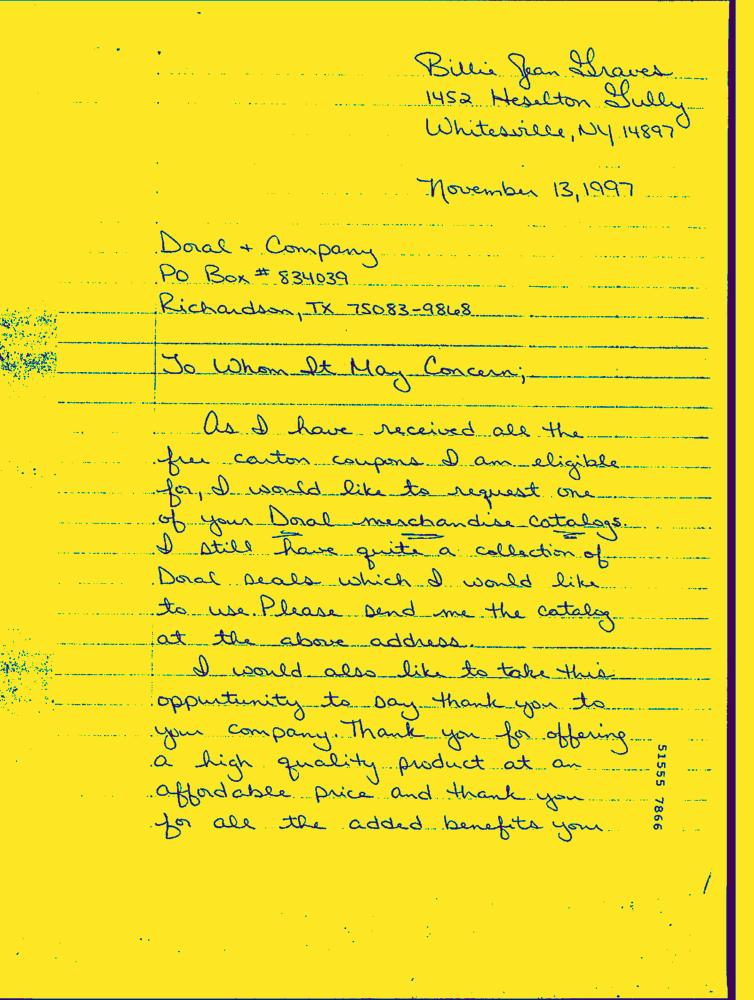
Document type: Hand-Written